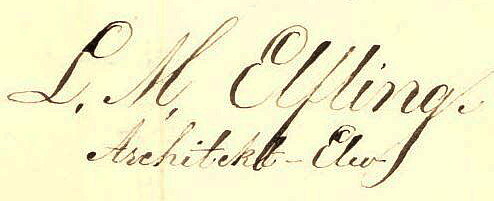
Signature of: lars magnus elfling